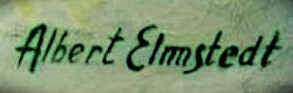
Signature of: albert elmstedt